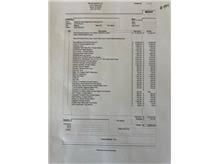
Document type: Invoice